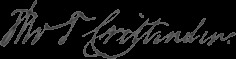
Signature of: thomas theodore crittenden